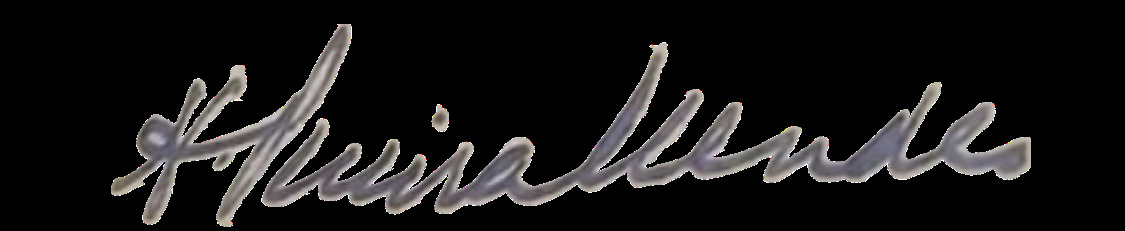
Signature of: henry pereira mendes